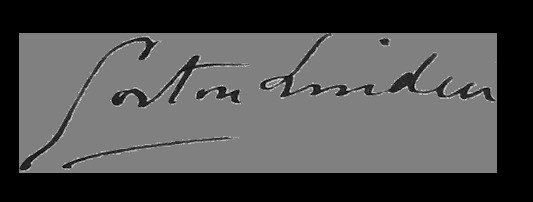
Signature of: gaston linden